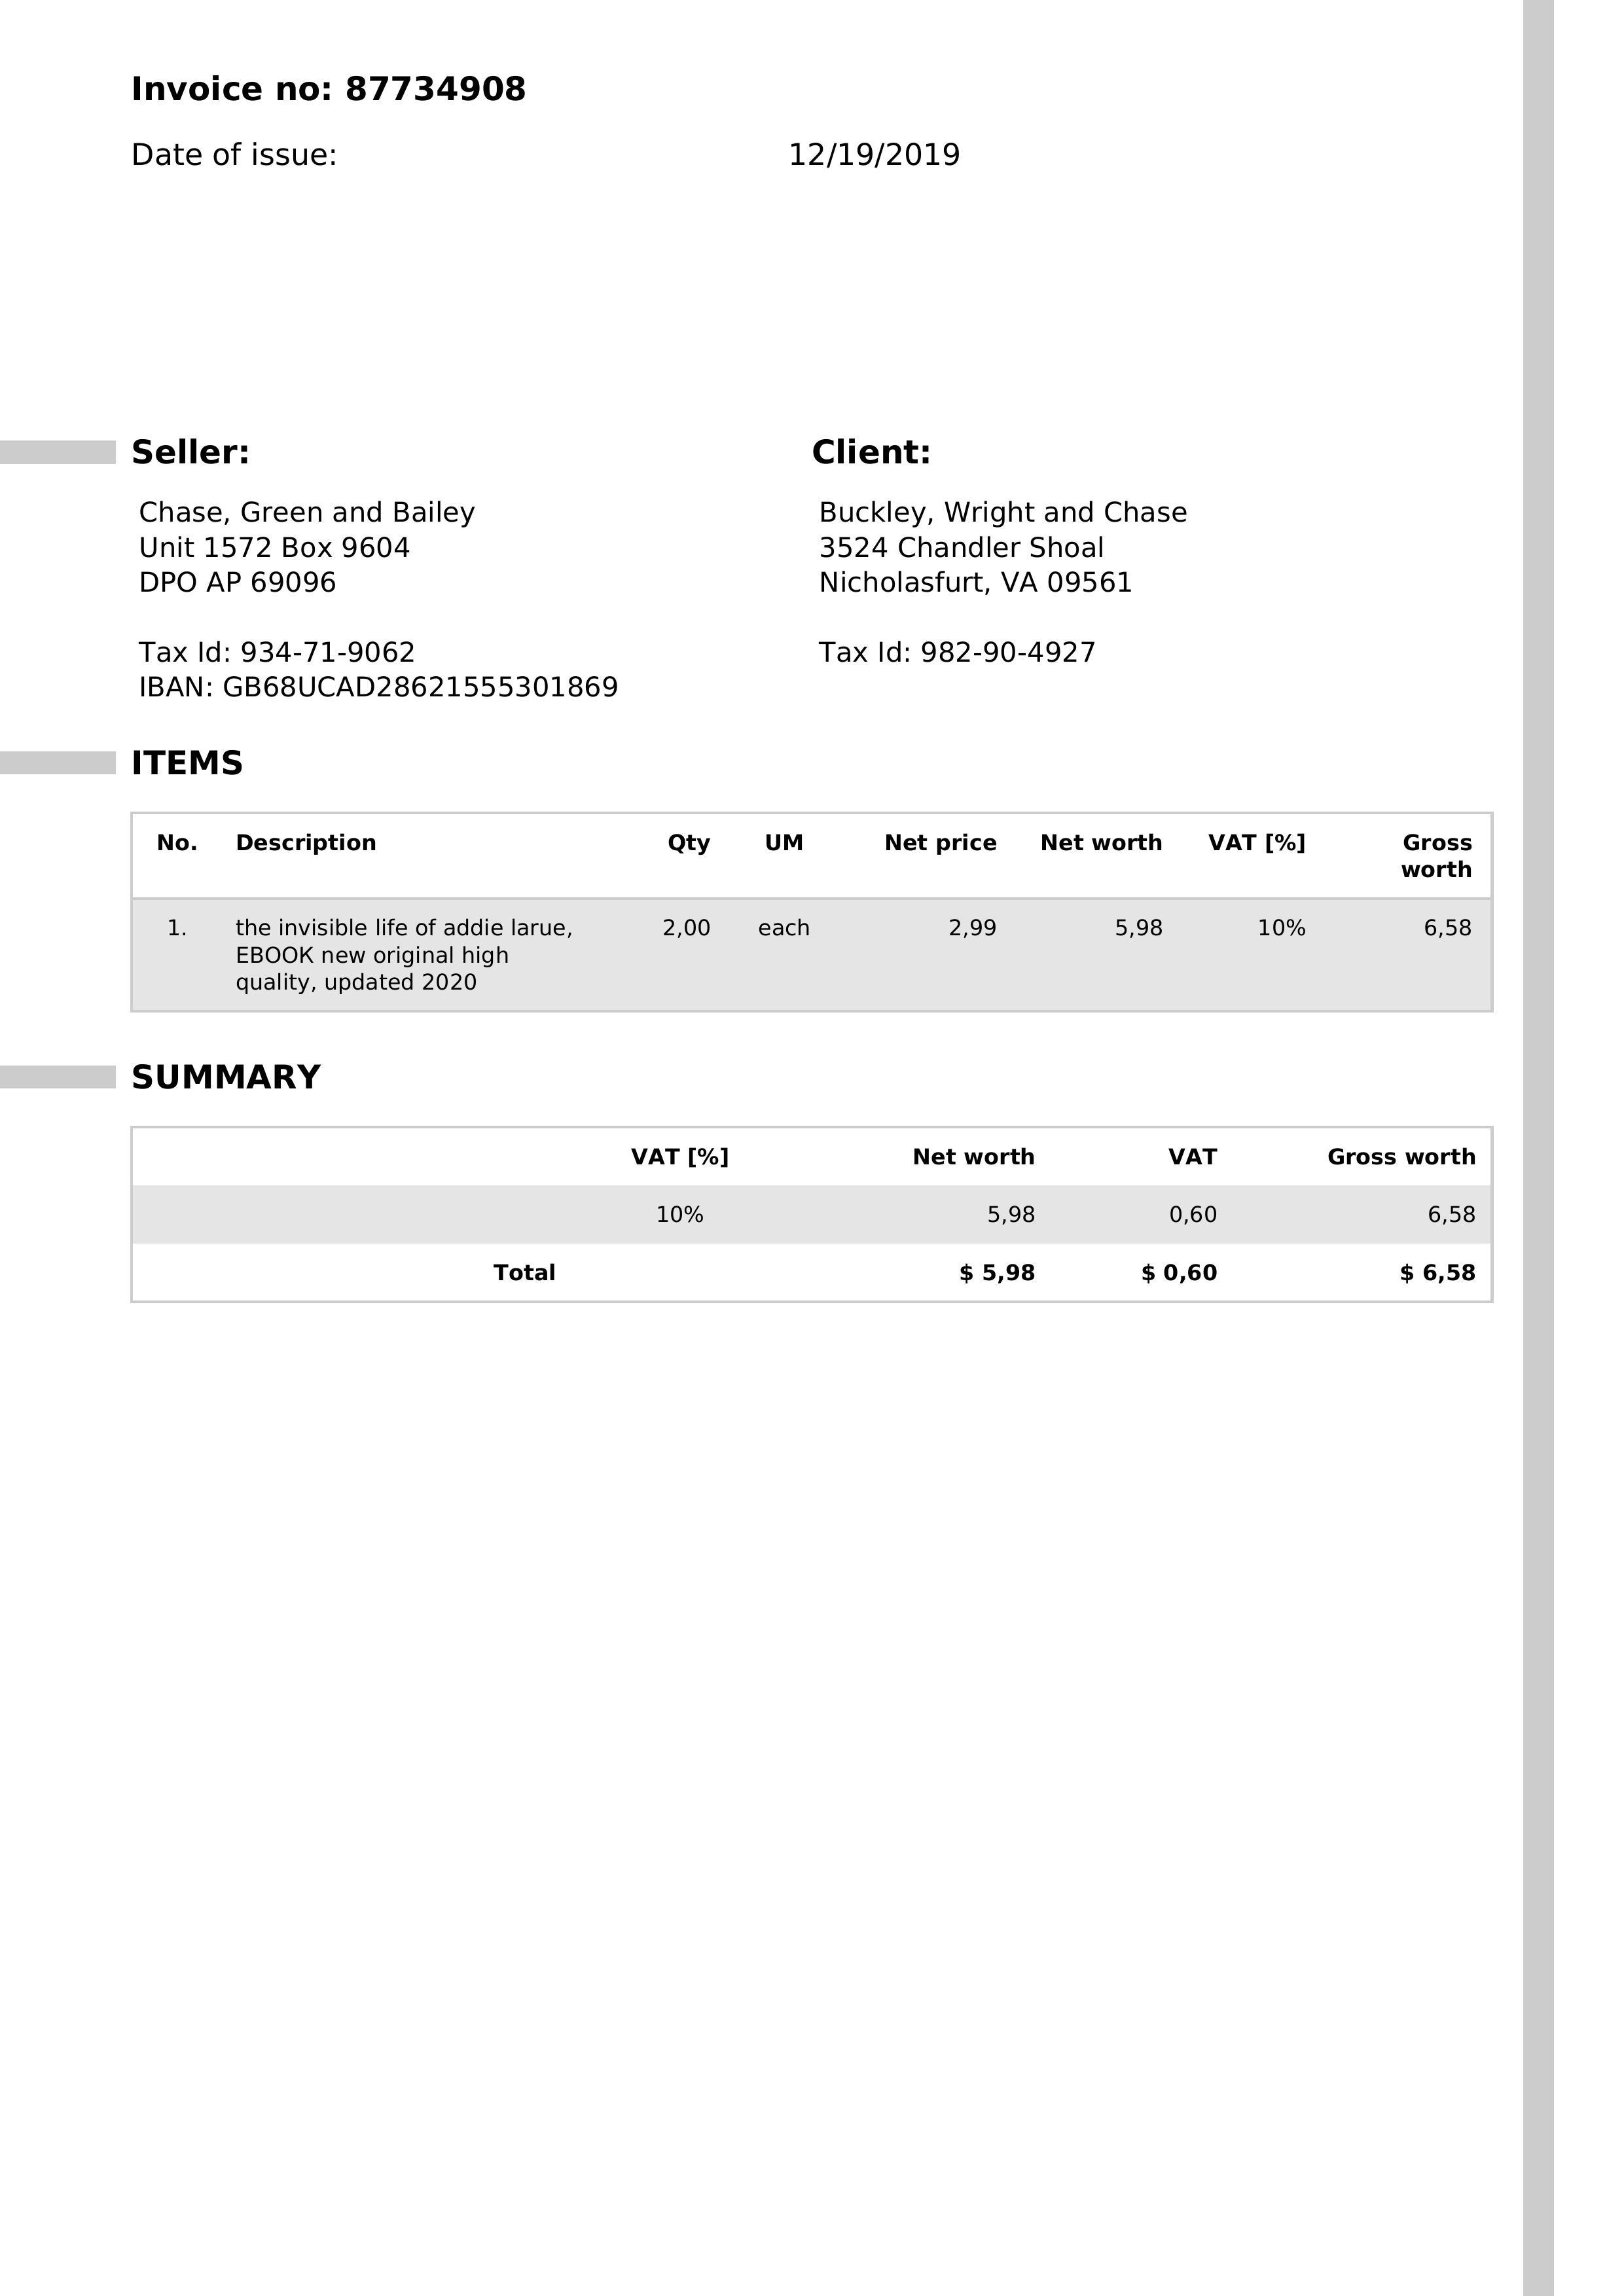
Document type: Invoice